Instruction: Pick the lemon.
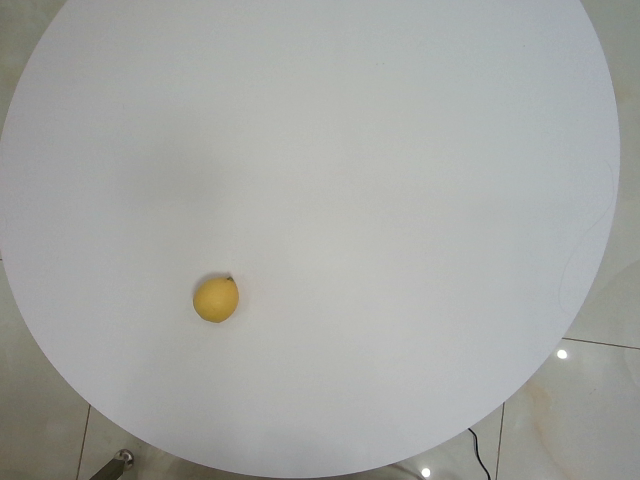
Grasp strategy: vertical